Retrieve the amount in words, amount in figures, name of the payee, date on the cheque, and the bank name from the image.
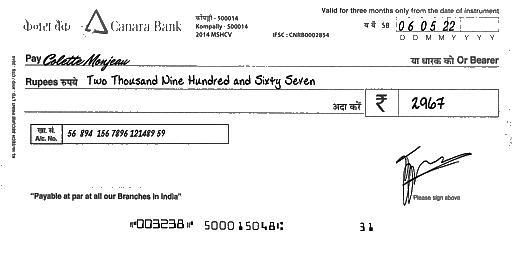
amt_in_words: Two Thousand Nine Hundred and Sixty Seven
amt_in_figures: 2967
payee_name: Colette Monjeau
bank_name: Canara Bank
cheque_date: 06/05/22